Question: What might the diagnosis be?
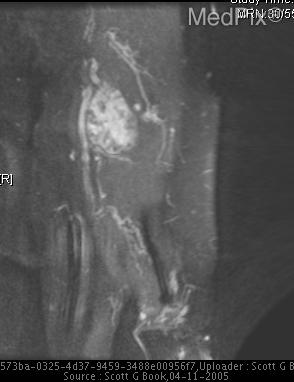
Answer: The possible diagnosis includes Hemangioma
Angiosarcoma
Rhabdosarcoma.